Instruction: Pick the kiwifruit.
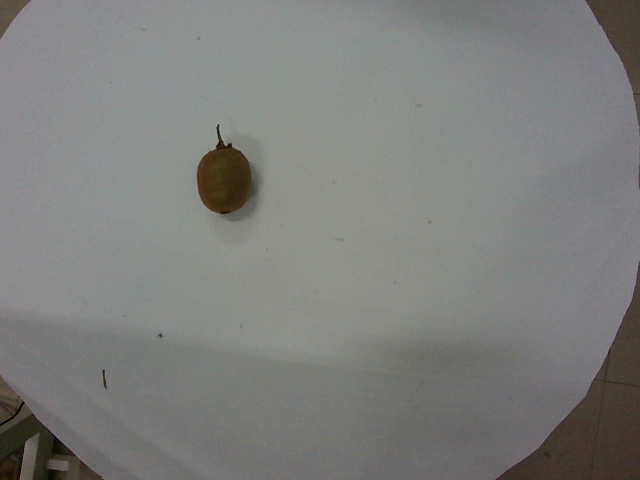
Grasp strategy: vertical